Question: What is the potential diagnosis?
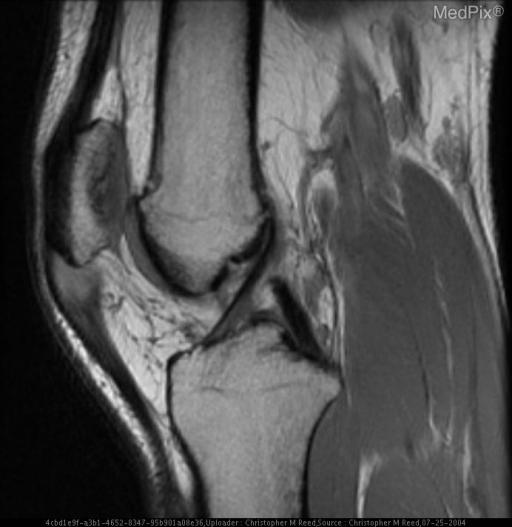
Answer: The possible diagnosis includes Patellar Tendinosis (Jumper's Knee)
Patellar Tendon Rupture.